Question: What type of tax is indicated in the document, personal property or real estate?
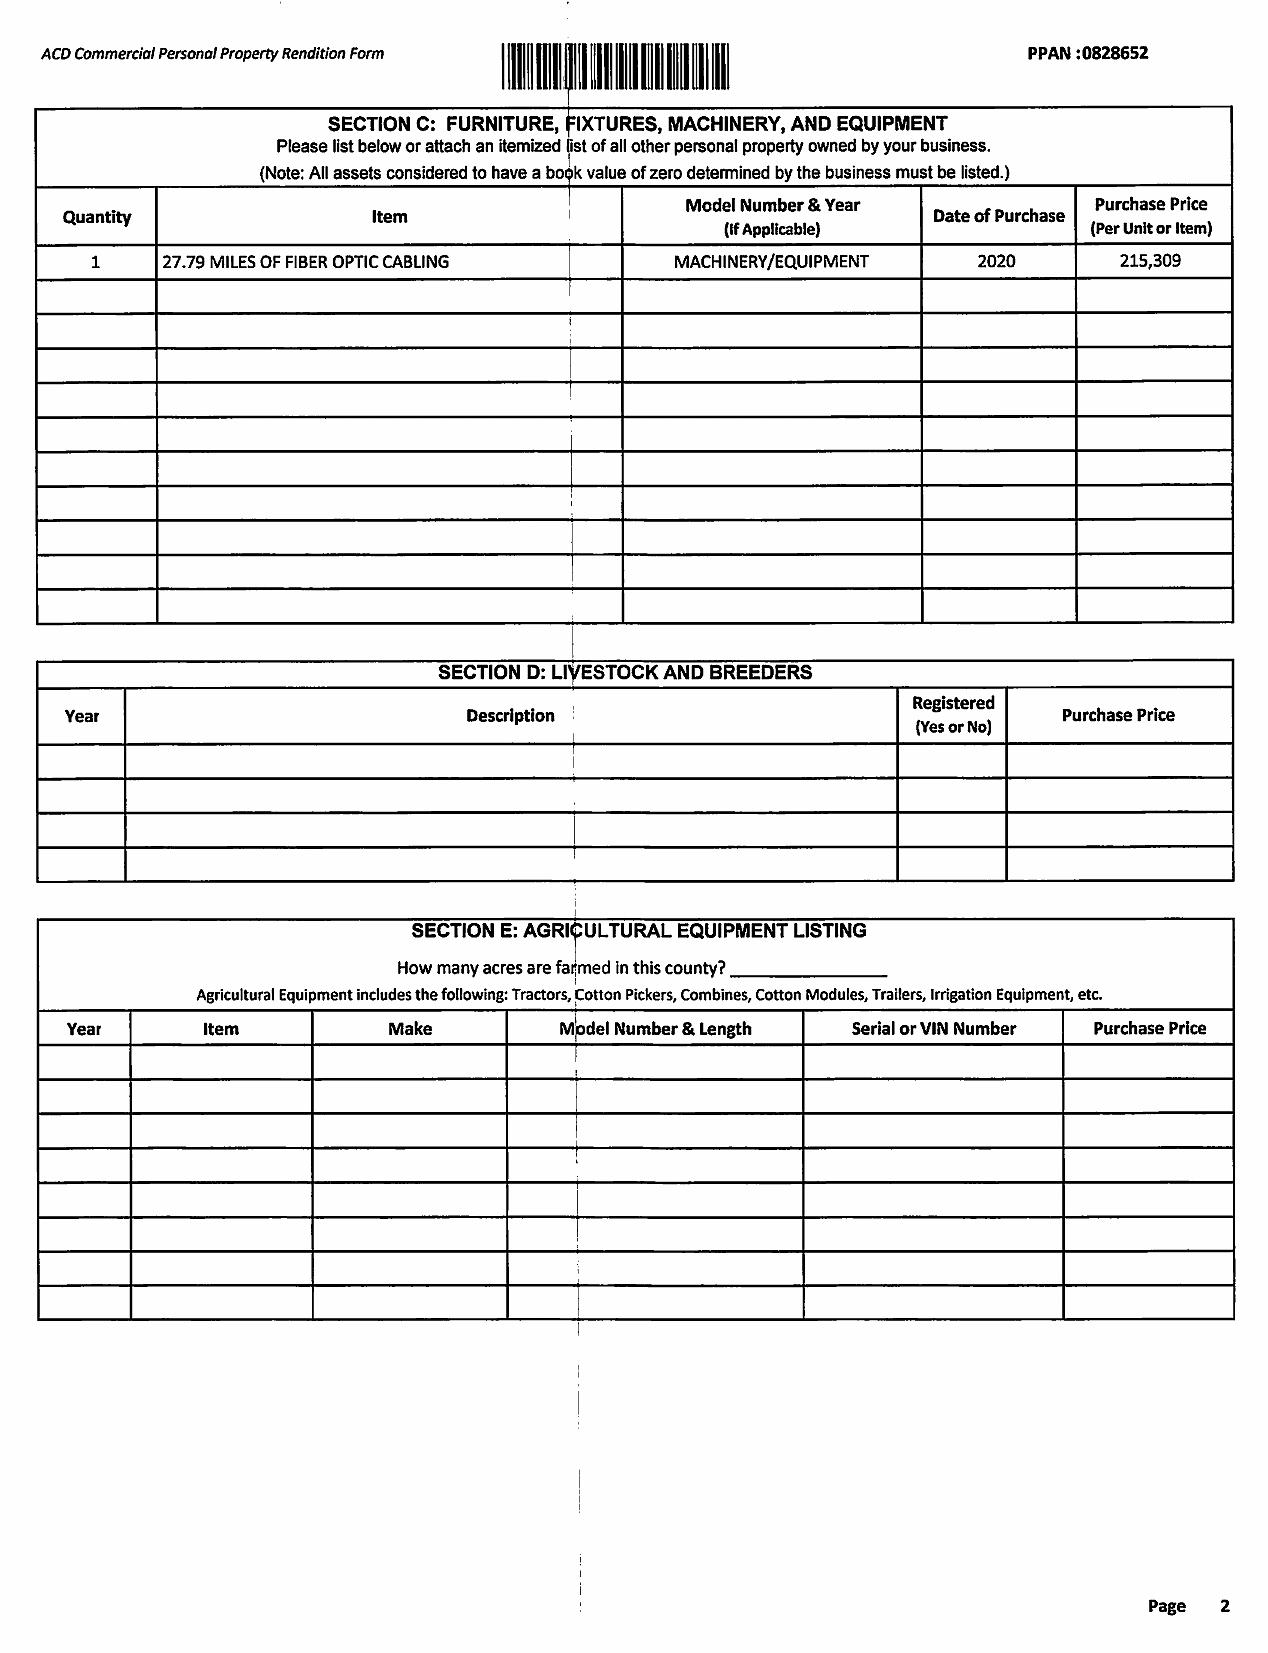
Answer: "Personal Property"